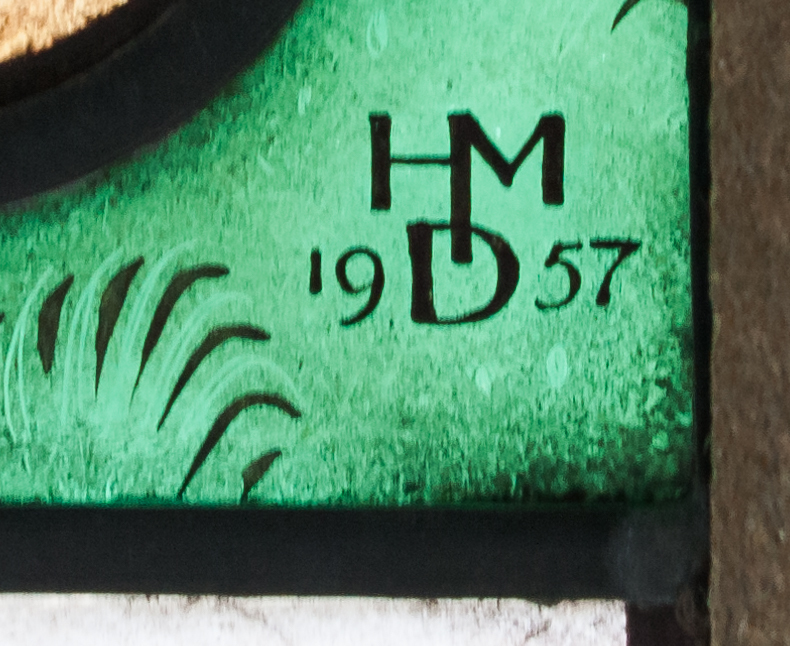
Signature of: harcourt medhurst doyle